Question: What might the diagnosis be?
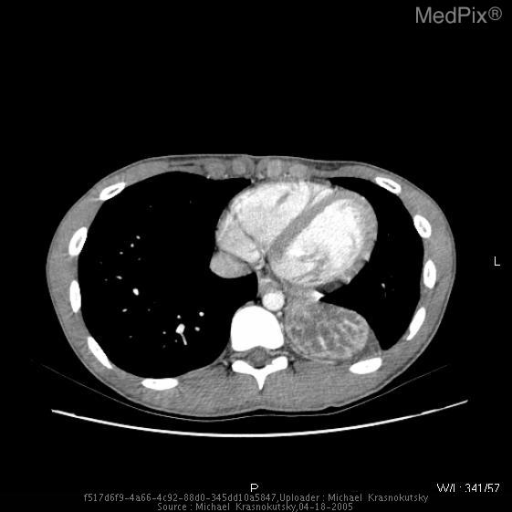
Answer: The possible diagnosis includes •  Bronchiectasis
•  CCAM (this case demonstrates dilated bronchi and not cysts as in CCAM)
•  Pulmonary Sequestration - (no abnormal blood supply in this case).